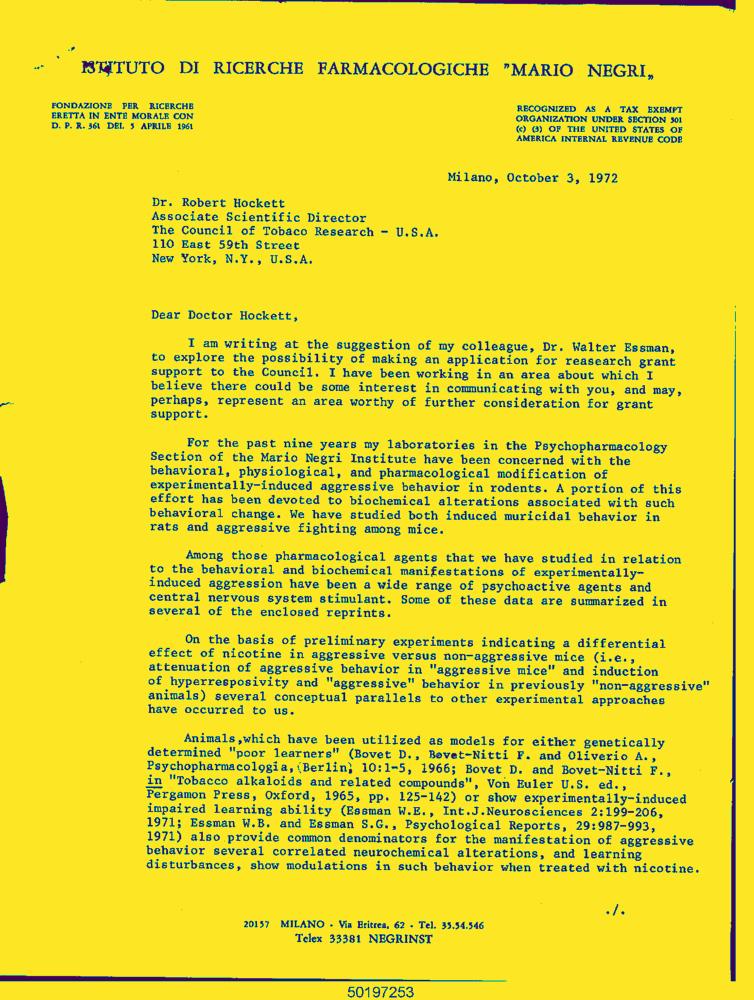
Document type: Letter-Doc